Question: In what way does the history help explain the case?
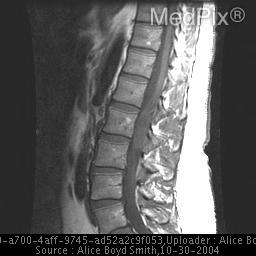
Answer: The patient's history of 36 year old female with a history of low back pain and mild radicular symptoms. is key in understanding the case.